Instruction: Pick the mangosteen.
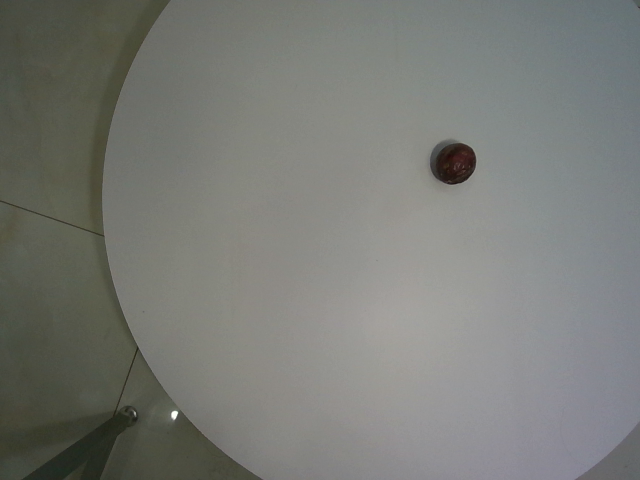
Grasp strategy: vertical